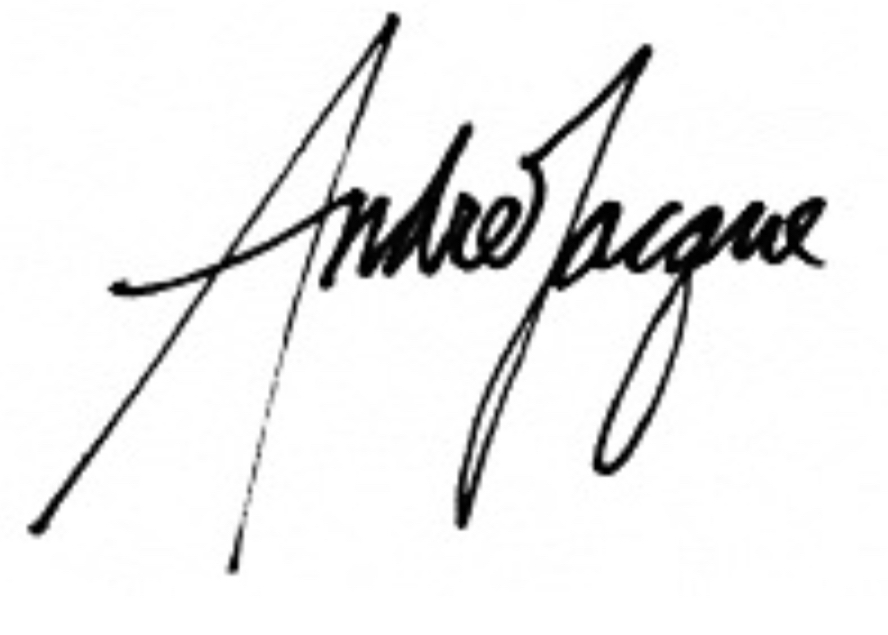
Signature of: andre jacque